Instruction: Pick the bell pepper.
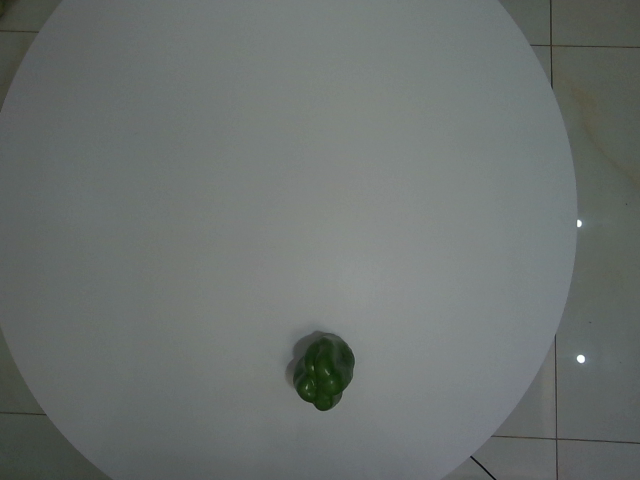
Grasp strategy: vertical